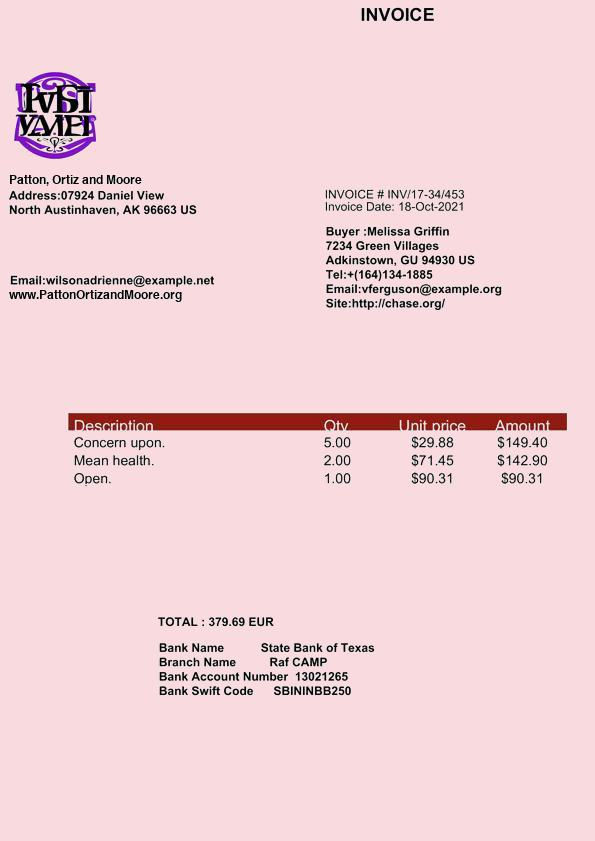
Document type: Invoice